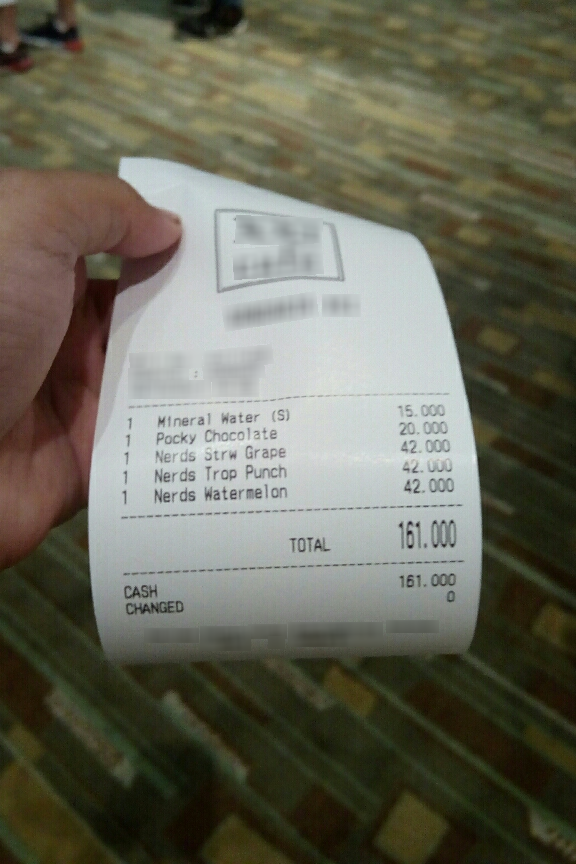
Number of items: 5
Total: 161.000
OCR text regions:
text: TOTAL
text: 161.000
text: CASH
text: 161.000
text: CHANGED
text: 0
text: Mineral
text: Water
text: (S)
text: 1
text: 15.000
text: Pocky
text: Chocolate
text: 1
text: 20.000
text: Nerds
text: Strw
text: Grape
text: 1
text: 42.000
text: Nerds
text: Trop
text: Punch
text: 1
text: 42.000
text: Nerds
text: Watermelon
text: 1
text: 42.000